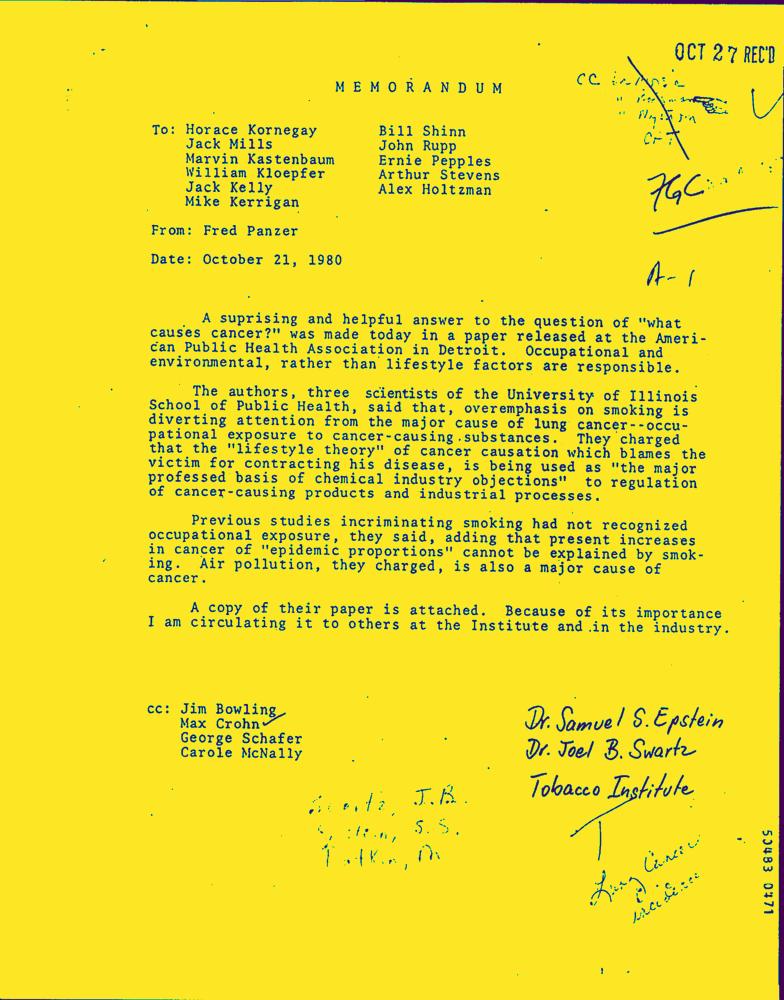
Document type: Letter-Doc